Question: What type of tax is indicated in the document, personal property or real estate?
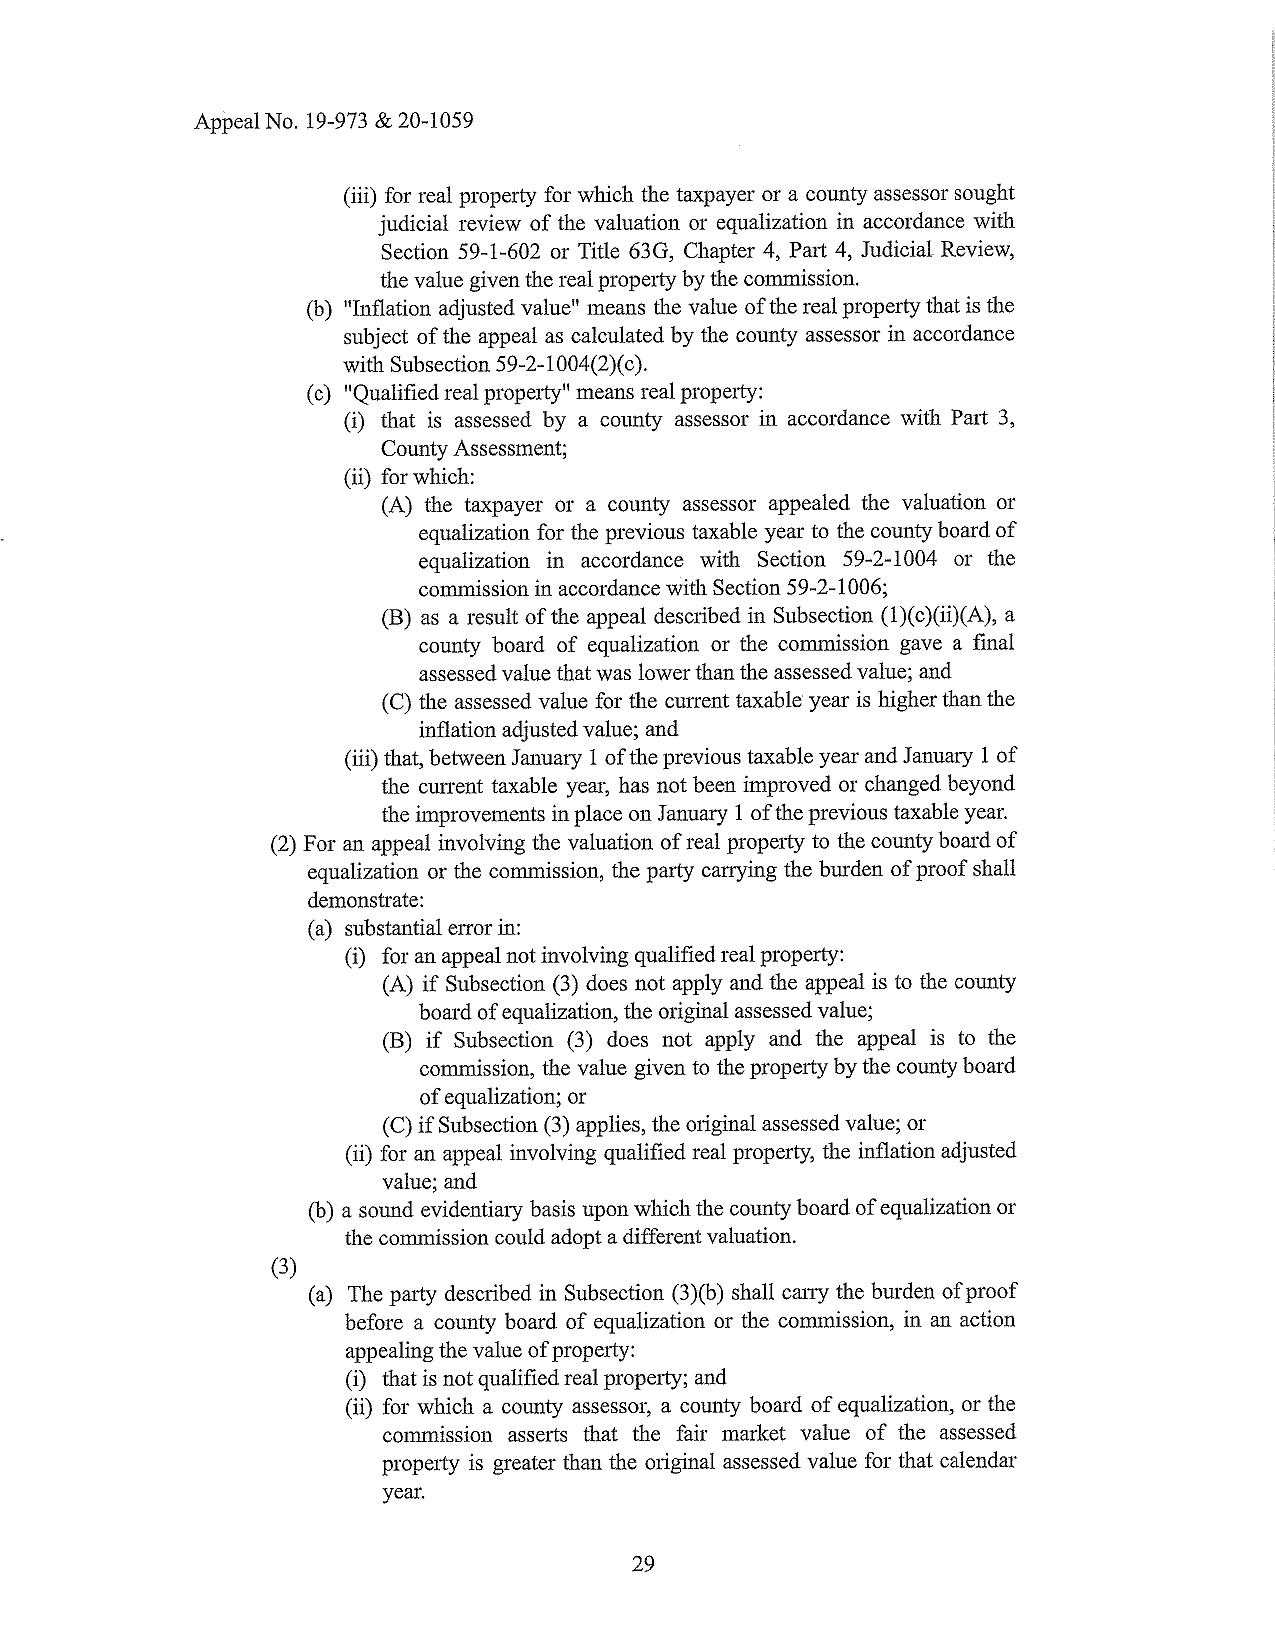
Answer: "Real Estate Tax"